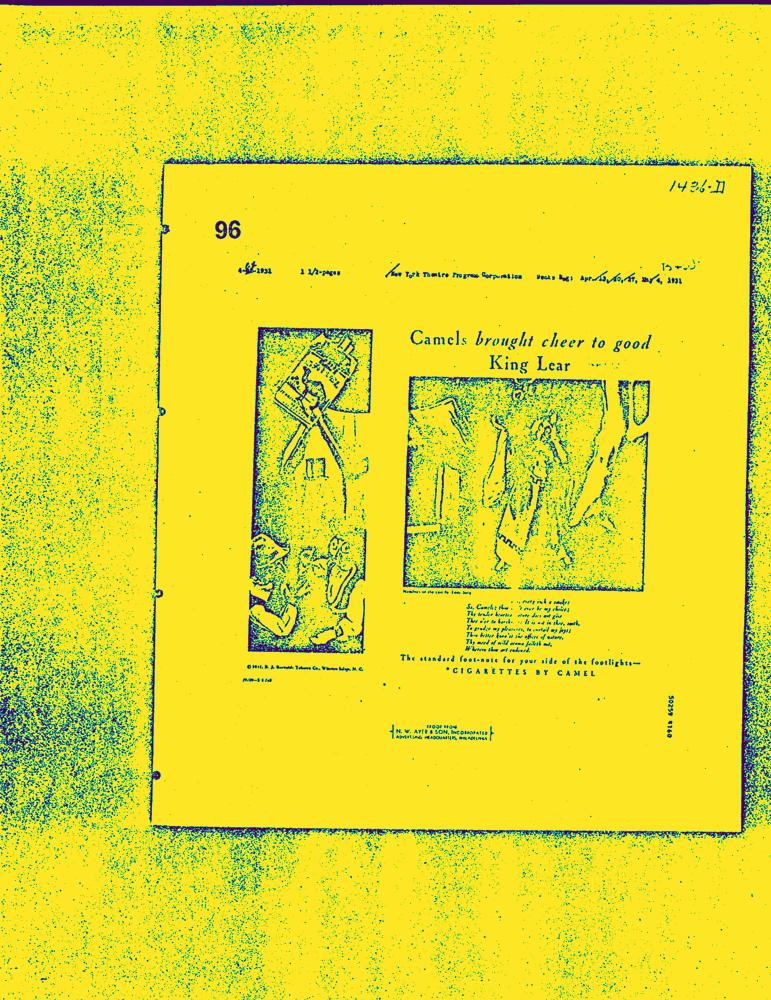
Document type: AD